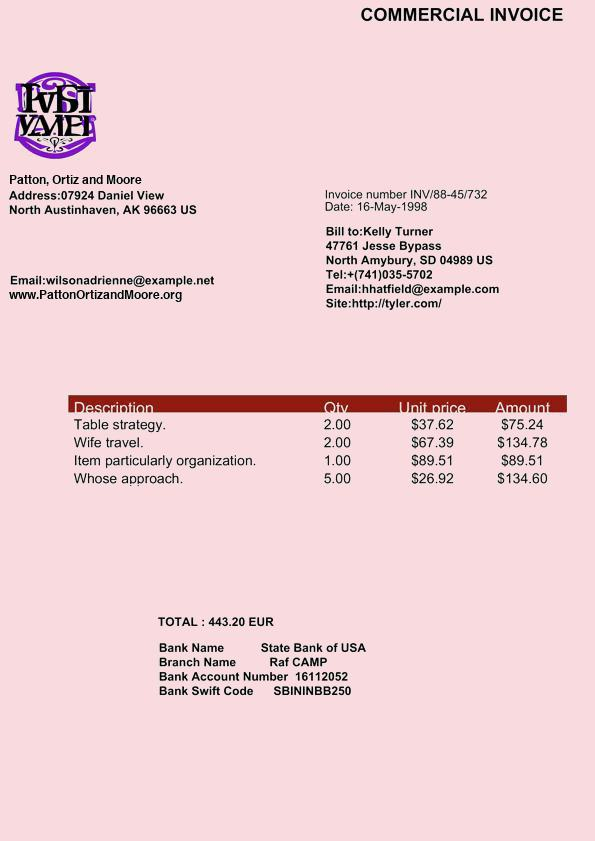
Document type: Invoice